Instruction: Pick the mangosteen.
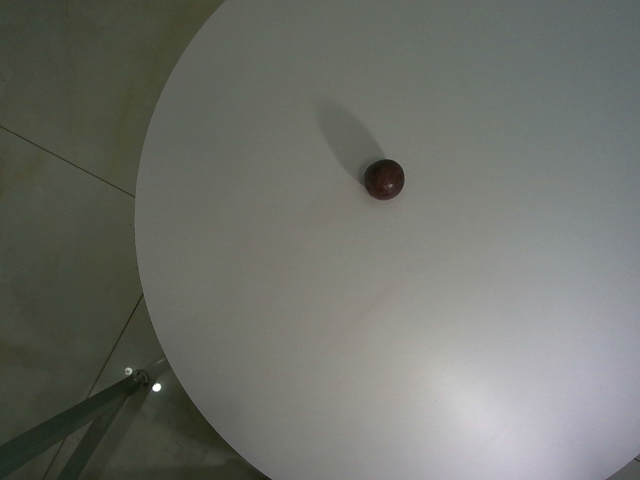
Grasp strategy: vertical